Question: How does the patient history play a role?
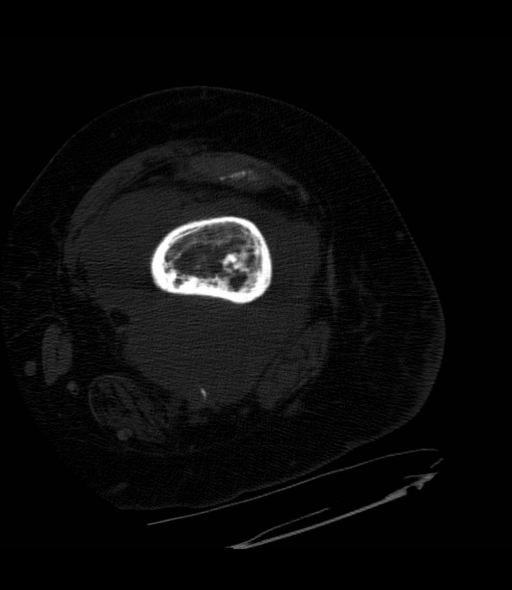
Answer: The patient's history of 82 y/o female with significant left knee pain for four days; the patient is asplenic and has a prior history of osteomyelitis in the same knee. is key in understanding the case.